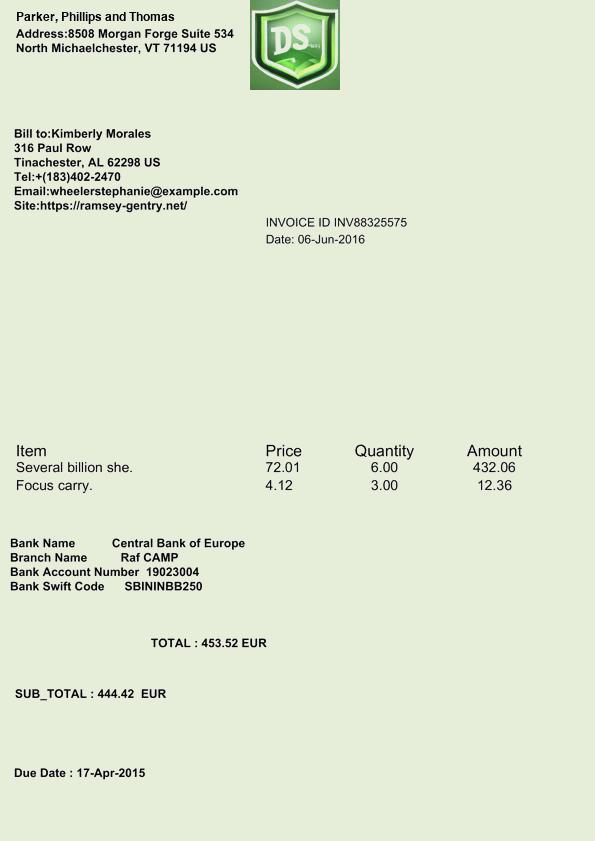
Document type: Invoice